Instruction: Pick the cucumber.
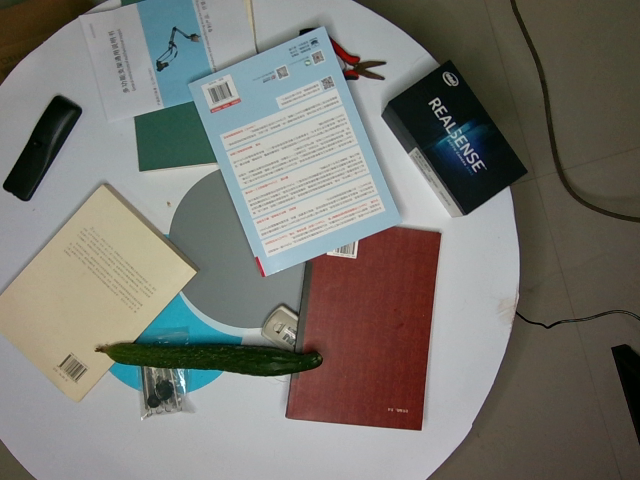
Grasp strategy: vertical